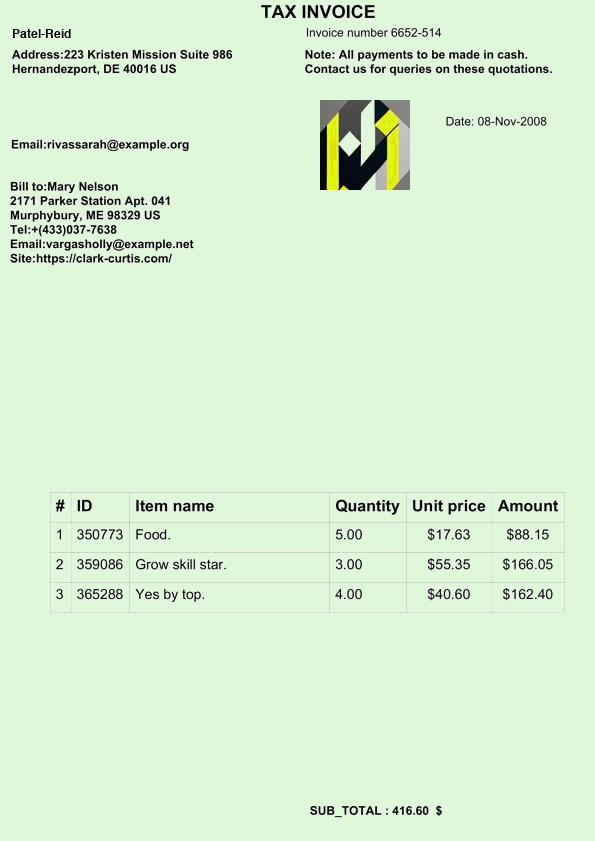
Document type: Invoice